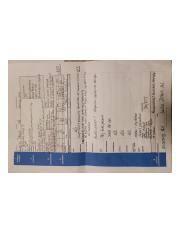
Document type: Invoice